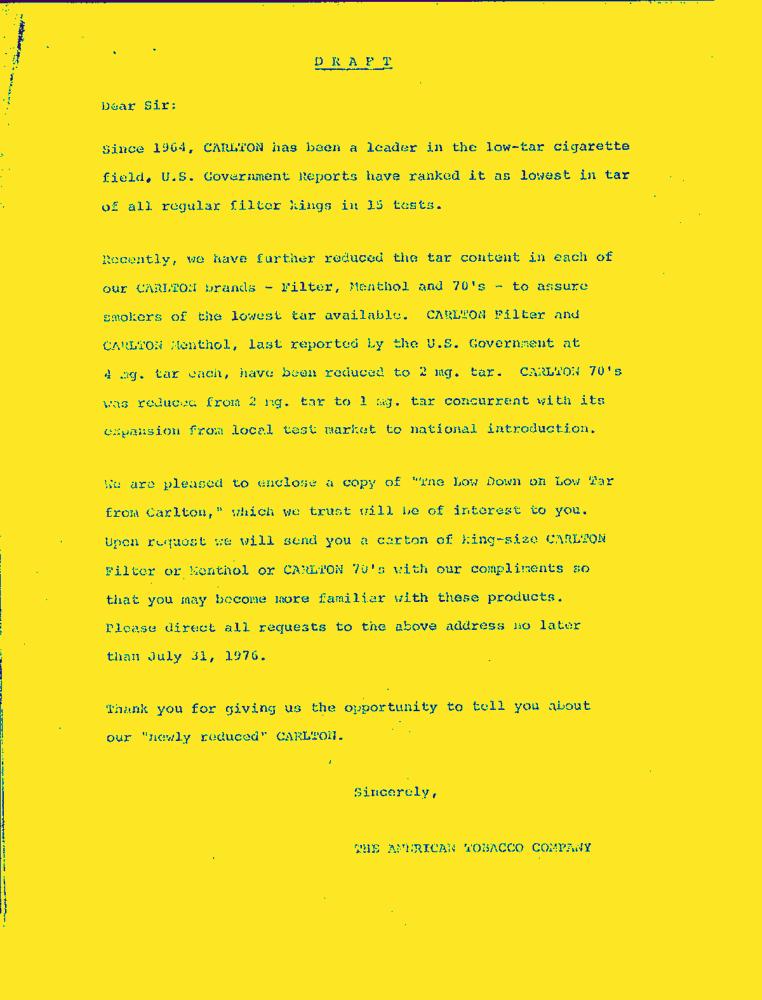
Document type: Letter-Doc